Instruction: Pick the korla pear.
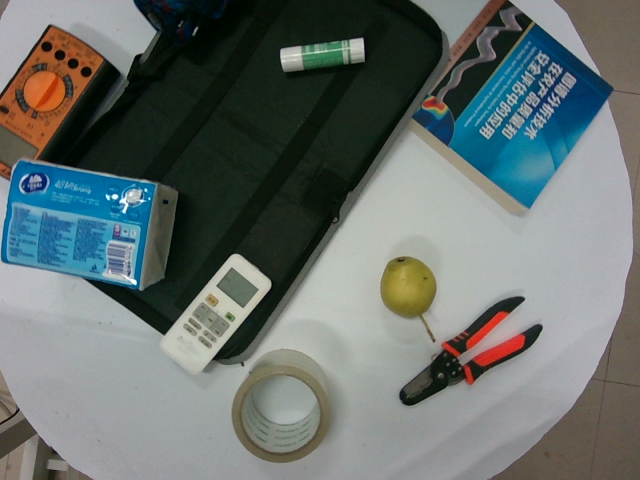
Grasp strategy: vertical